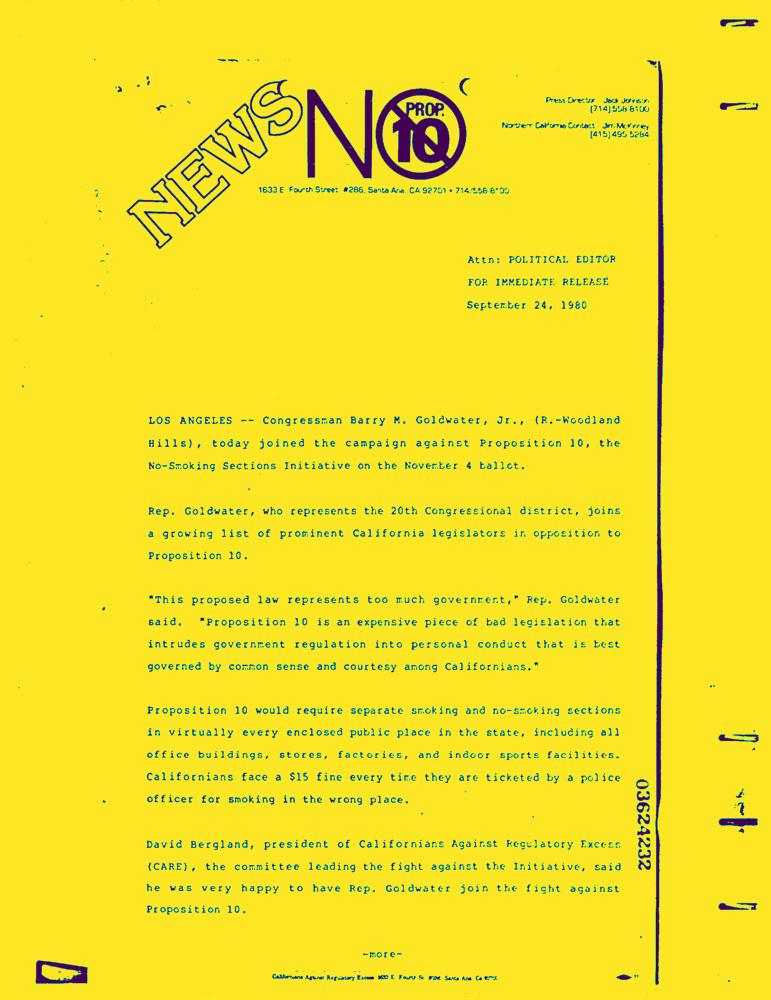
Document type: News-Article